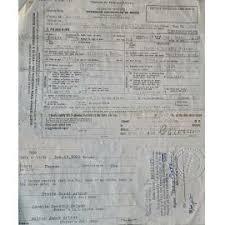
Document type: Invoice